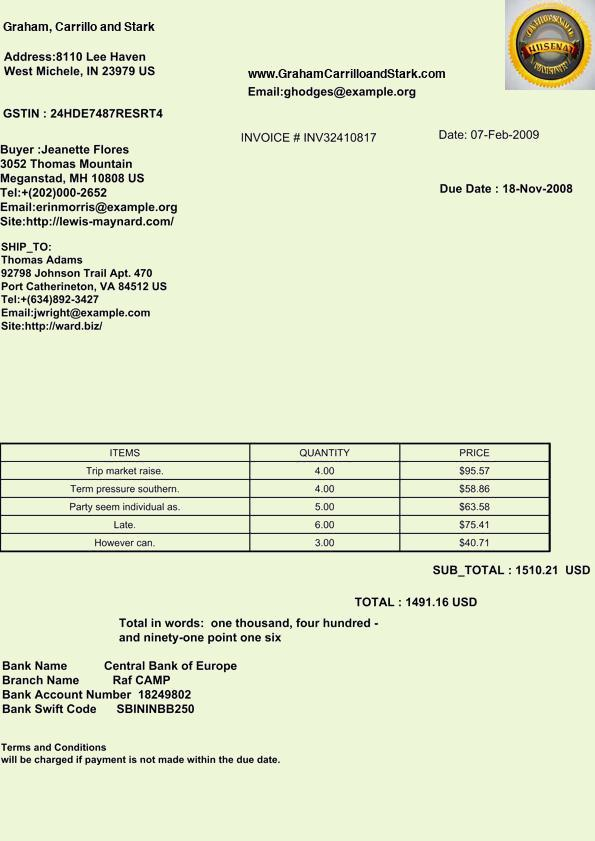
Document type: Invoice